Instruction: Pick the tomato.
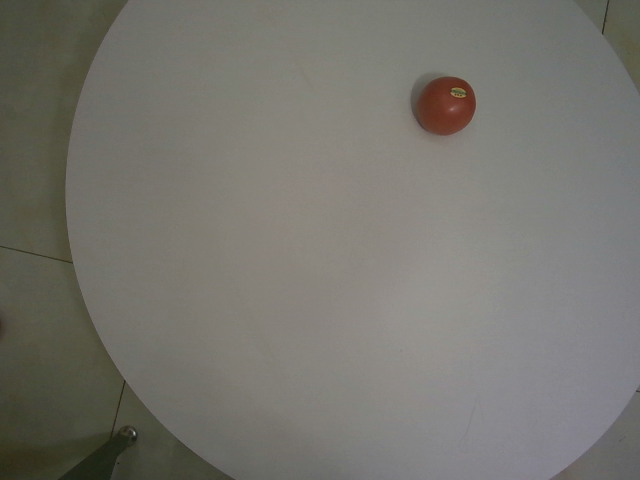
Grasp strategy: vertical